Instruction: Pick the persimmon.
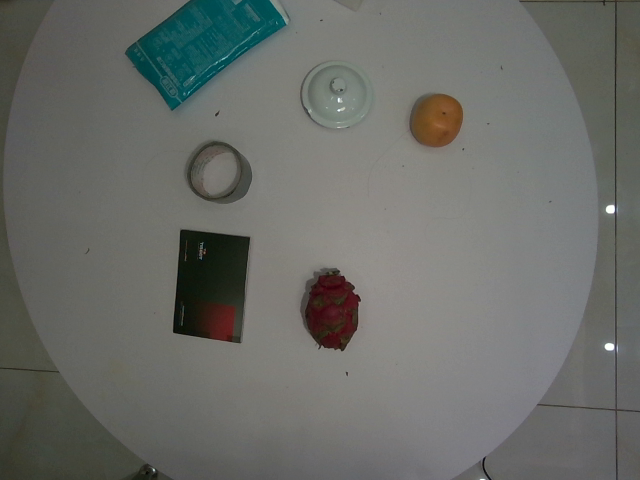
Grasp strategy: vertical